Question: What is the estimated tax bill amount according to the document?
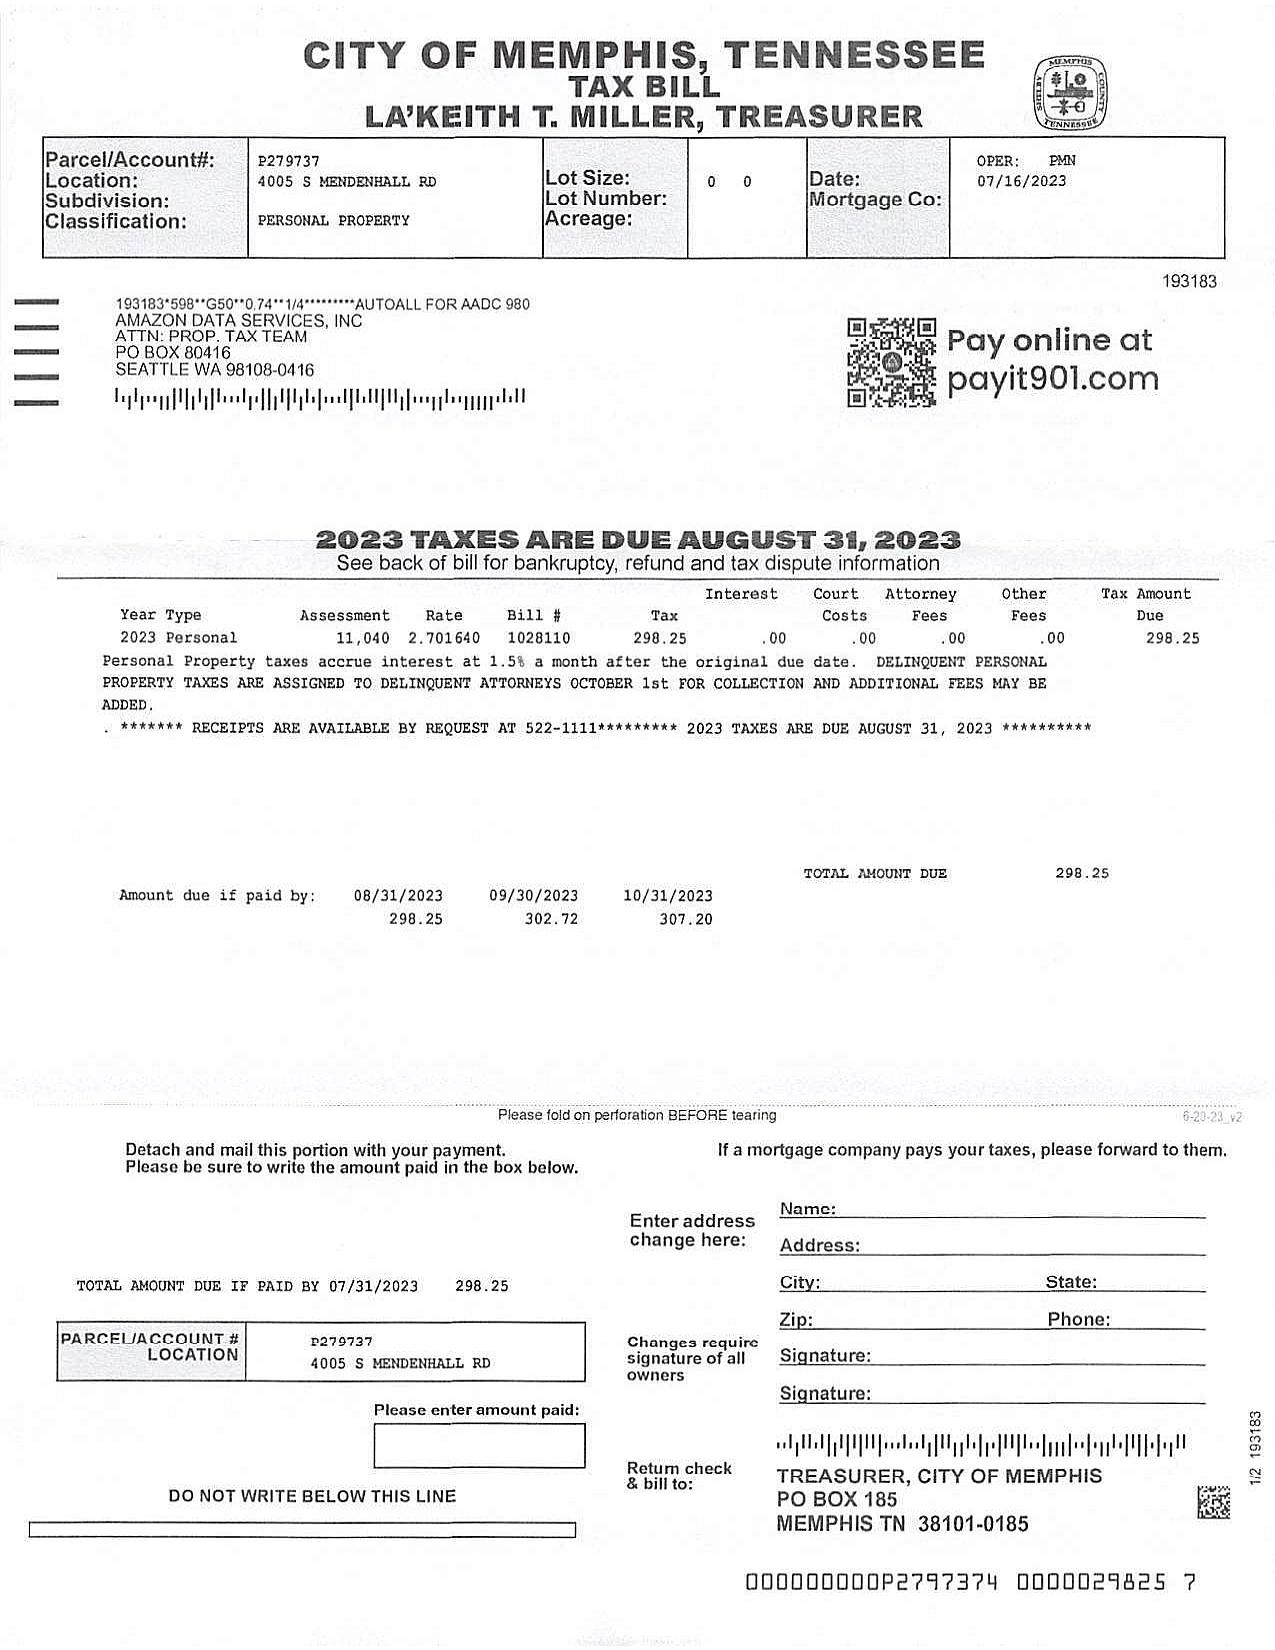
Answer: "298.25"